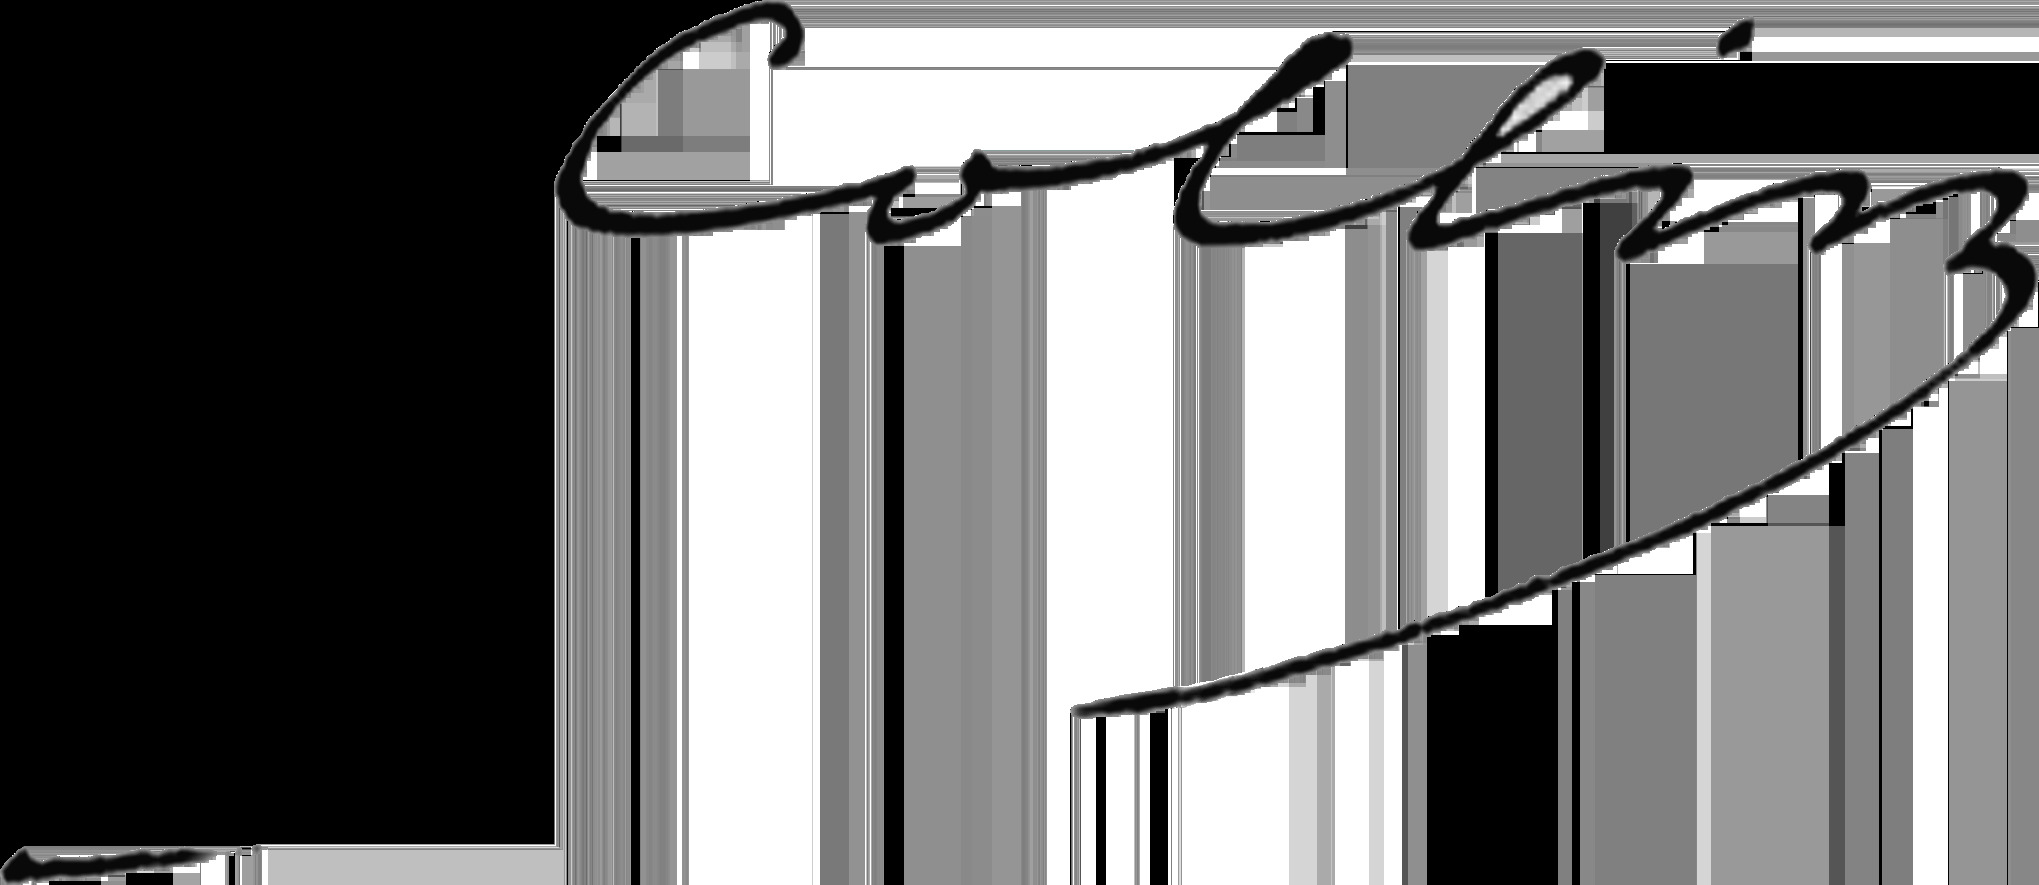
Signature of: florent collin